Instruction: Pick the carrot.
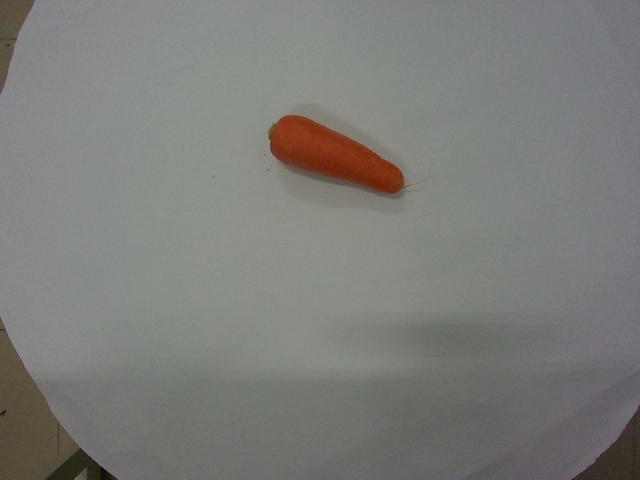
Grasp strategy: vertical